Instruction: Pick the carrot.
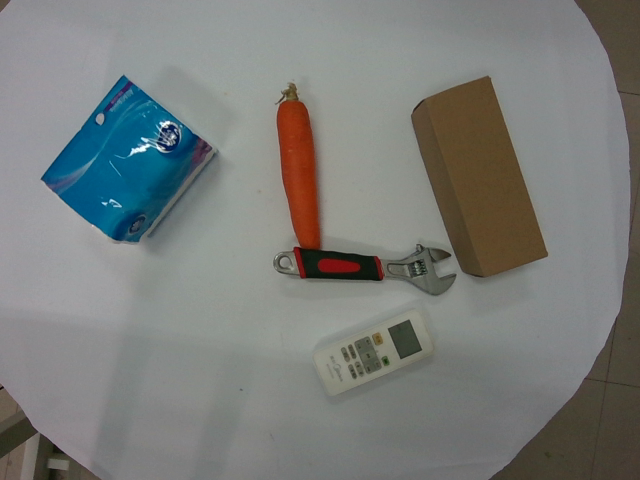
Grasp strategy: vertical